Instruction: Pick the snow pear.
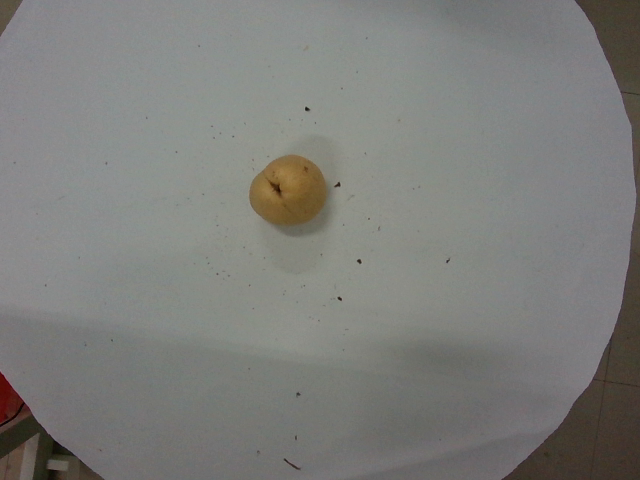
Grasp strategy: vertical